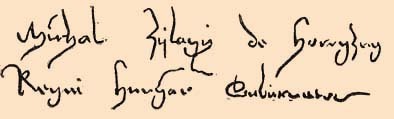
Signature of: michael szilágyi